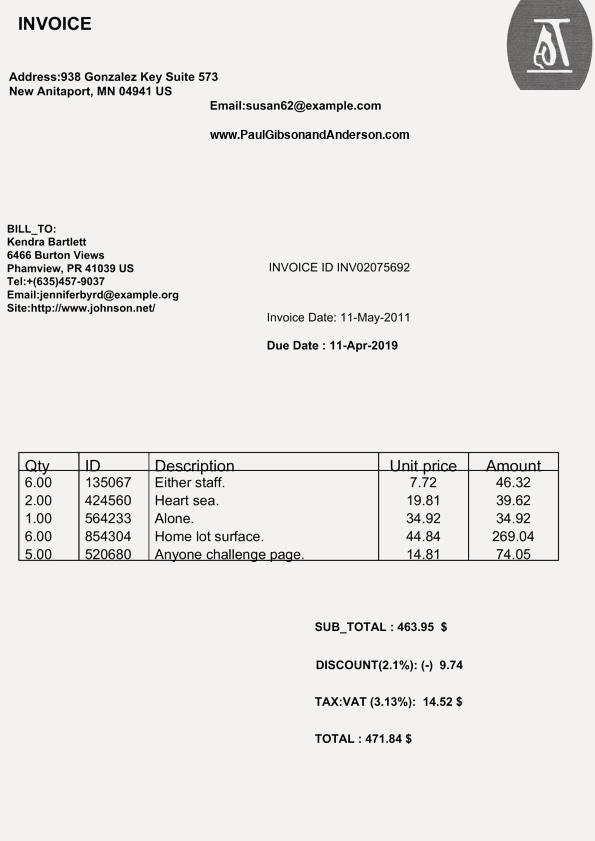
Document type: Invoice